Question: Explain the disease:
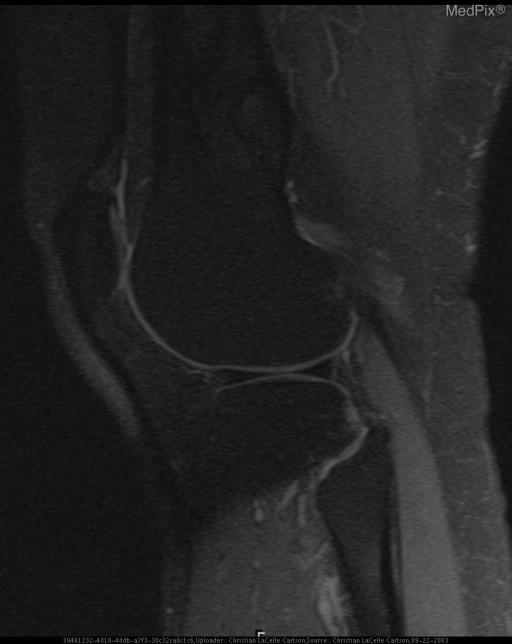
Answer: The disease is discussed as: Intraosseous lipomas are benign bone lesions that are histologically identical to extraosseous lipomas.  They are comprised of mature adipose cells separated into lobules by fibrovascular septations.  Patients may present with or without localized pain of variable duration and a variable amount of soft tissue swelling.  Many of these lesions are discovered incidentally.  Intraosseous lipomas may be seen in patients of all ages, with a predilection for young to middle age adults.  They are most commonly detected in the metaphysis or epiphysis of the long bones of the lower extremity with 50% involving the femur, tibia, and fibula.  These tumors may also be found in other long bones, the skull and jaws, ribs, pelvis, and frequently (15%) in the calcaneus, which is the most common tarsal bone involved.

The typical plain film appearance of intraosseous lipomas is a geographic, well marginated, osteolytic lesion with a thin sclerotic rim.  Lobulations at the margins or internal osseous ridges are common as is a central nidus of dystrophic calcification, which is nearly pathognomonic for this tumor.  This central calcification is secondary to fat necrosis.  Osseous expansion may be evident, especially in bones of small caliber.  Computed tomography demonstrates attenuation similar to subcutaneous fat with regions of cystic changes. The differential diagnosis includes simple bone cyst (unicameral), fibrous dysplasia, and when calcified, enchondroma and clear cell chondrosarcoma.  Bone infarct is also a diagnostic consideration.   If the lesion is in the calcaneous, normal trabecular variation (pseudocyst) secondary to the absence of stress and resulting atrophy of bony trabeculation should be considered.

MRI findings are pathognomonic.  Lesions include regions of fat with high signal intensity on T1 weighted sequences and low signal intensity on T2 weighted fat suppressed and STIR sequences.  This may be combined with internal areas of low signal calcification and peripheral thick or thin rims of low signal sclerosis.  On T1 weighted MR images, the homogenous high signal intensity of the lipoma is demarcated from the fat in the bone marrow by a sharp margined rim of low signal intensity.  A dark, central focus is commonly seen and corresponds to dystrophic calcification.